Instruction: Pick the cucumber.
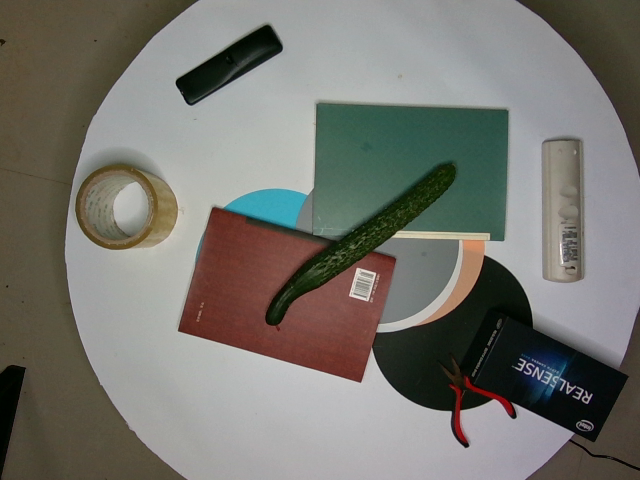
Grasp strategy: vertical